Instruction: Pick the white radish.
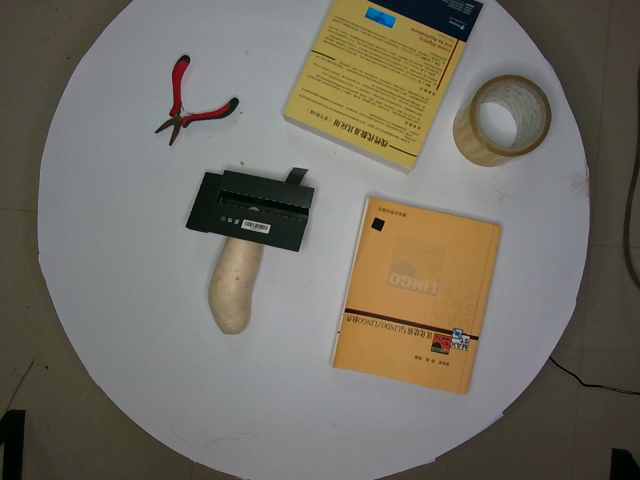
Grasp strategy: vertical